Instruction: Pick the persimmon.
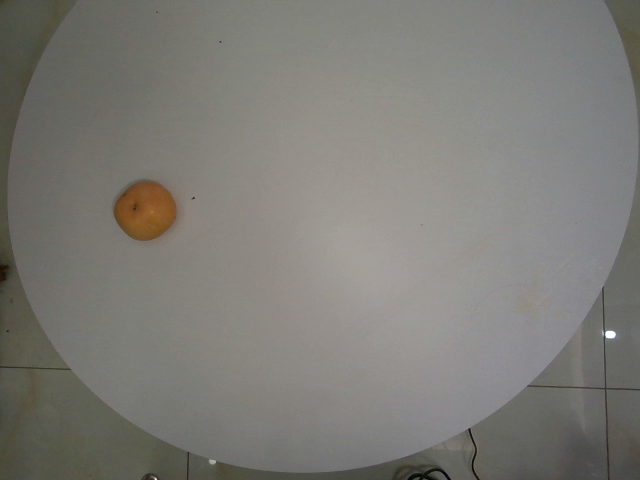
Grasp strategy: vertical